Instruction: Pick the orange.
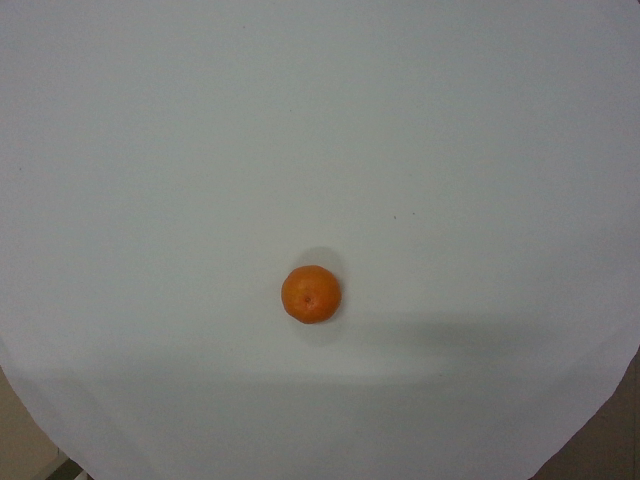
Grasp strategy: vertical